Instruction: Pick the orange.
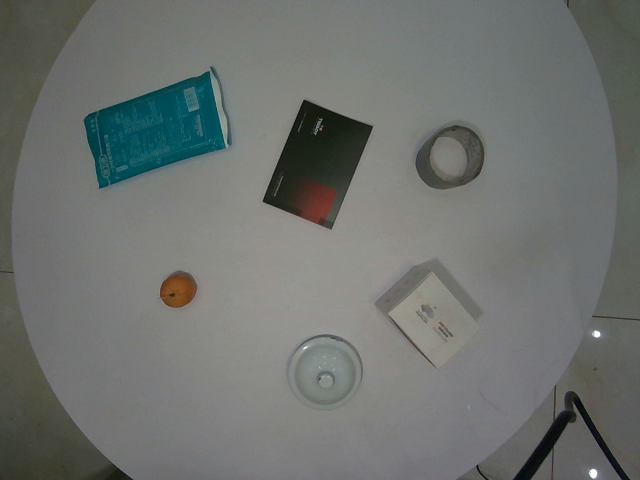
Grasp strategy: vertical